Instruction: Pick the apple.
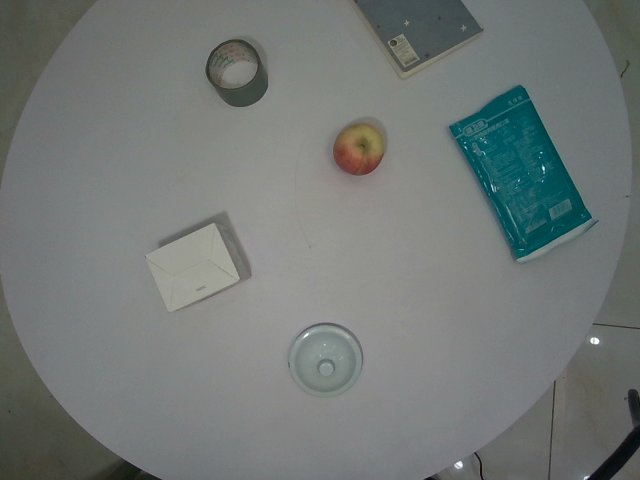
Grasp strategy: vertical